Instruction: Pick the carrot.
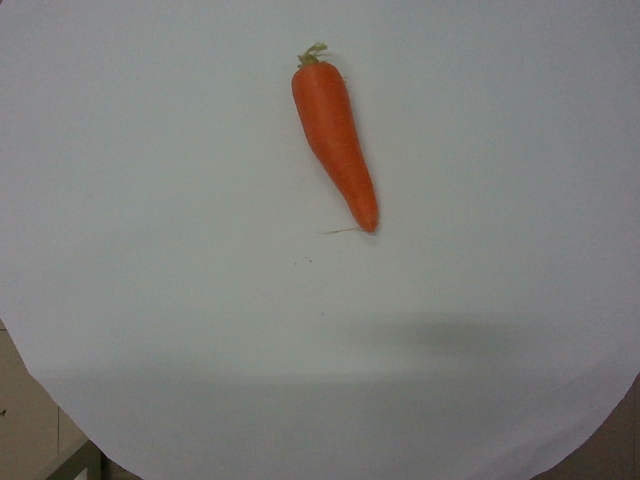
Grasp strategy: vertical